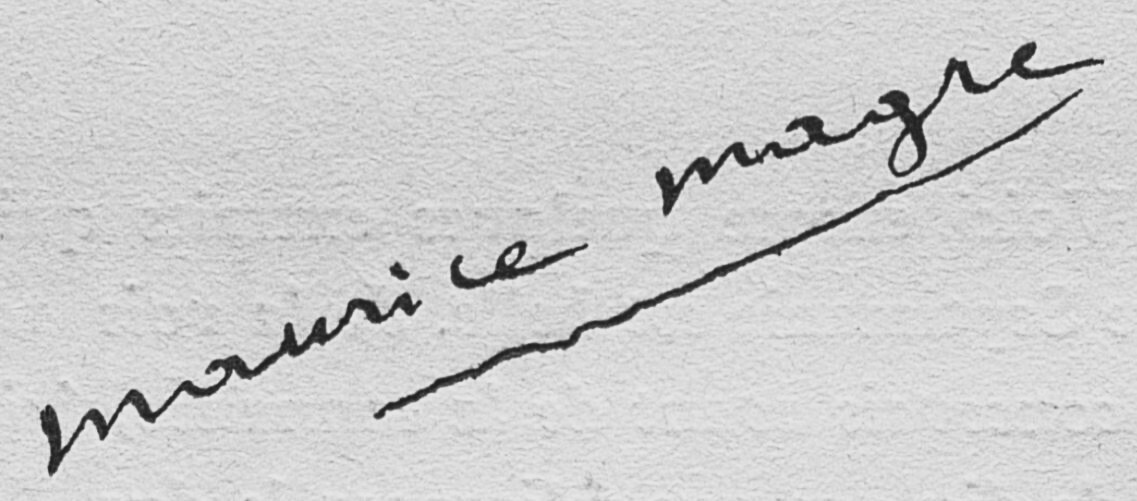
Signature of: maurice magre